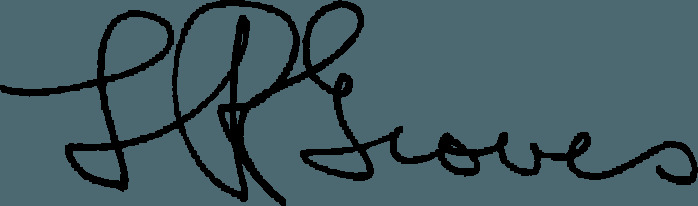
Signature of: leslie groves